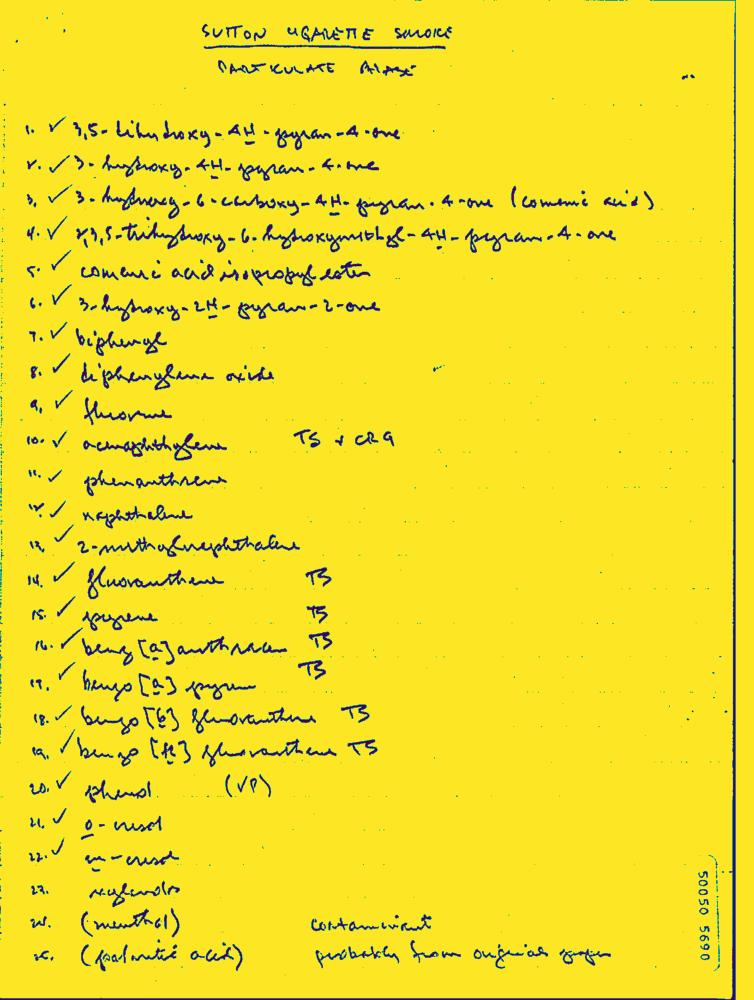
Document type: Hand-Written